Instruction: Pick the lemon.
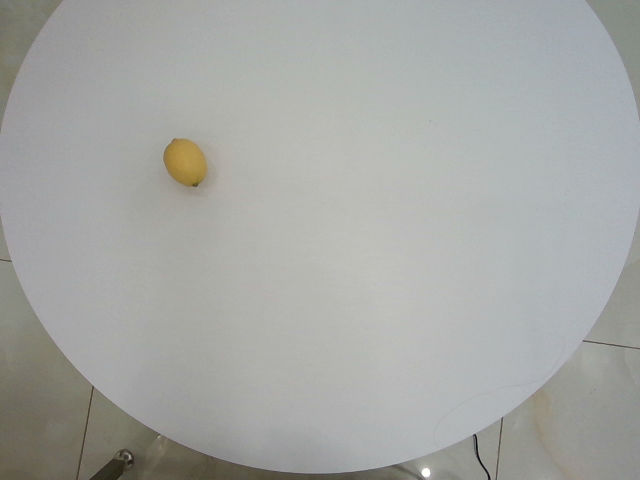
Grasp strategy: vertical